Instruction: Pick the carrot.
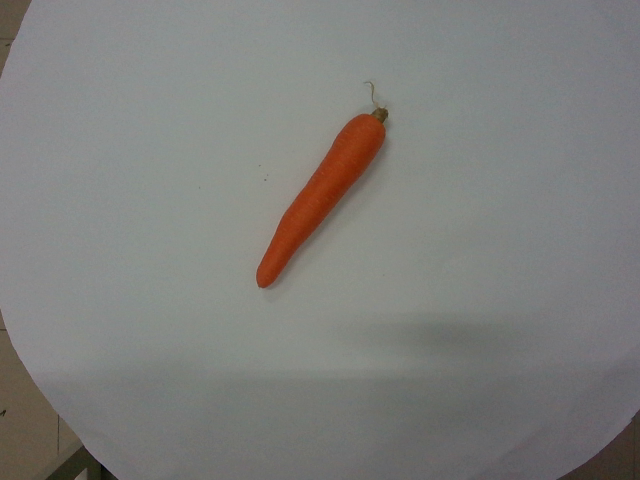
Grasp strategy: vertical